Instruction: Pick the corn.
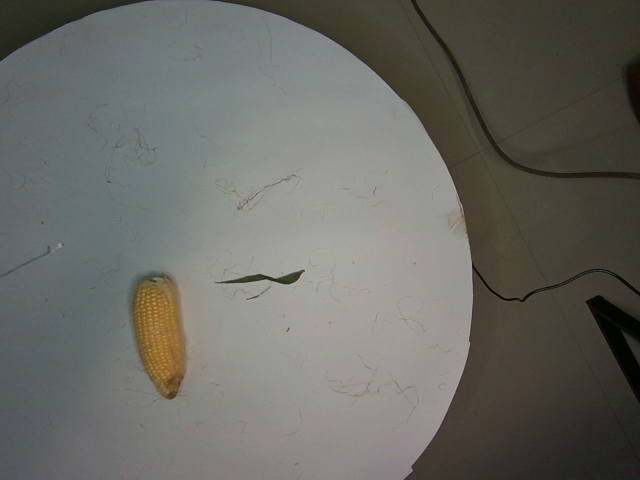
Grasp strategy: vertical